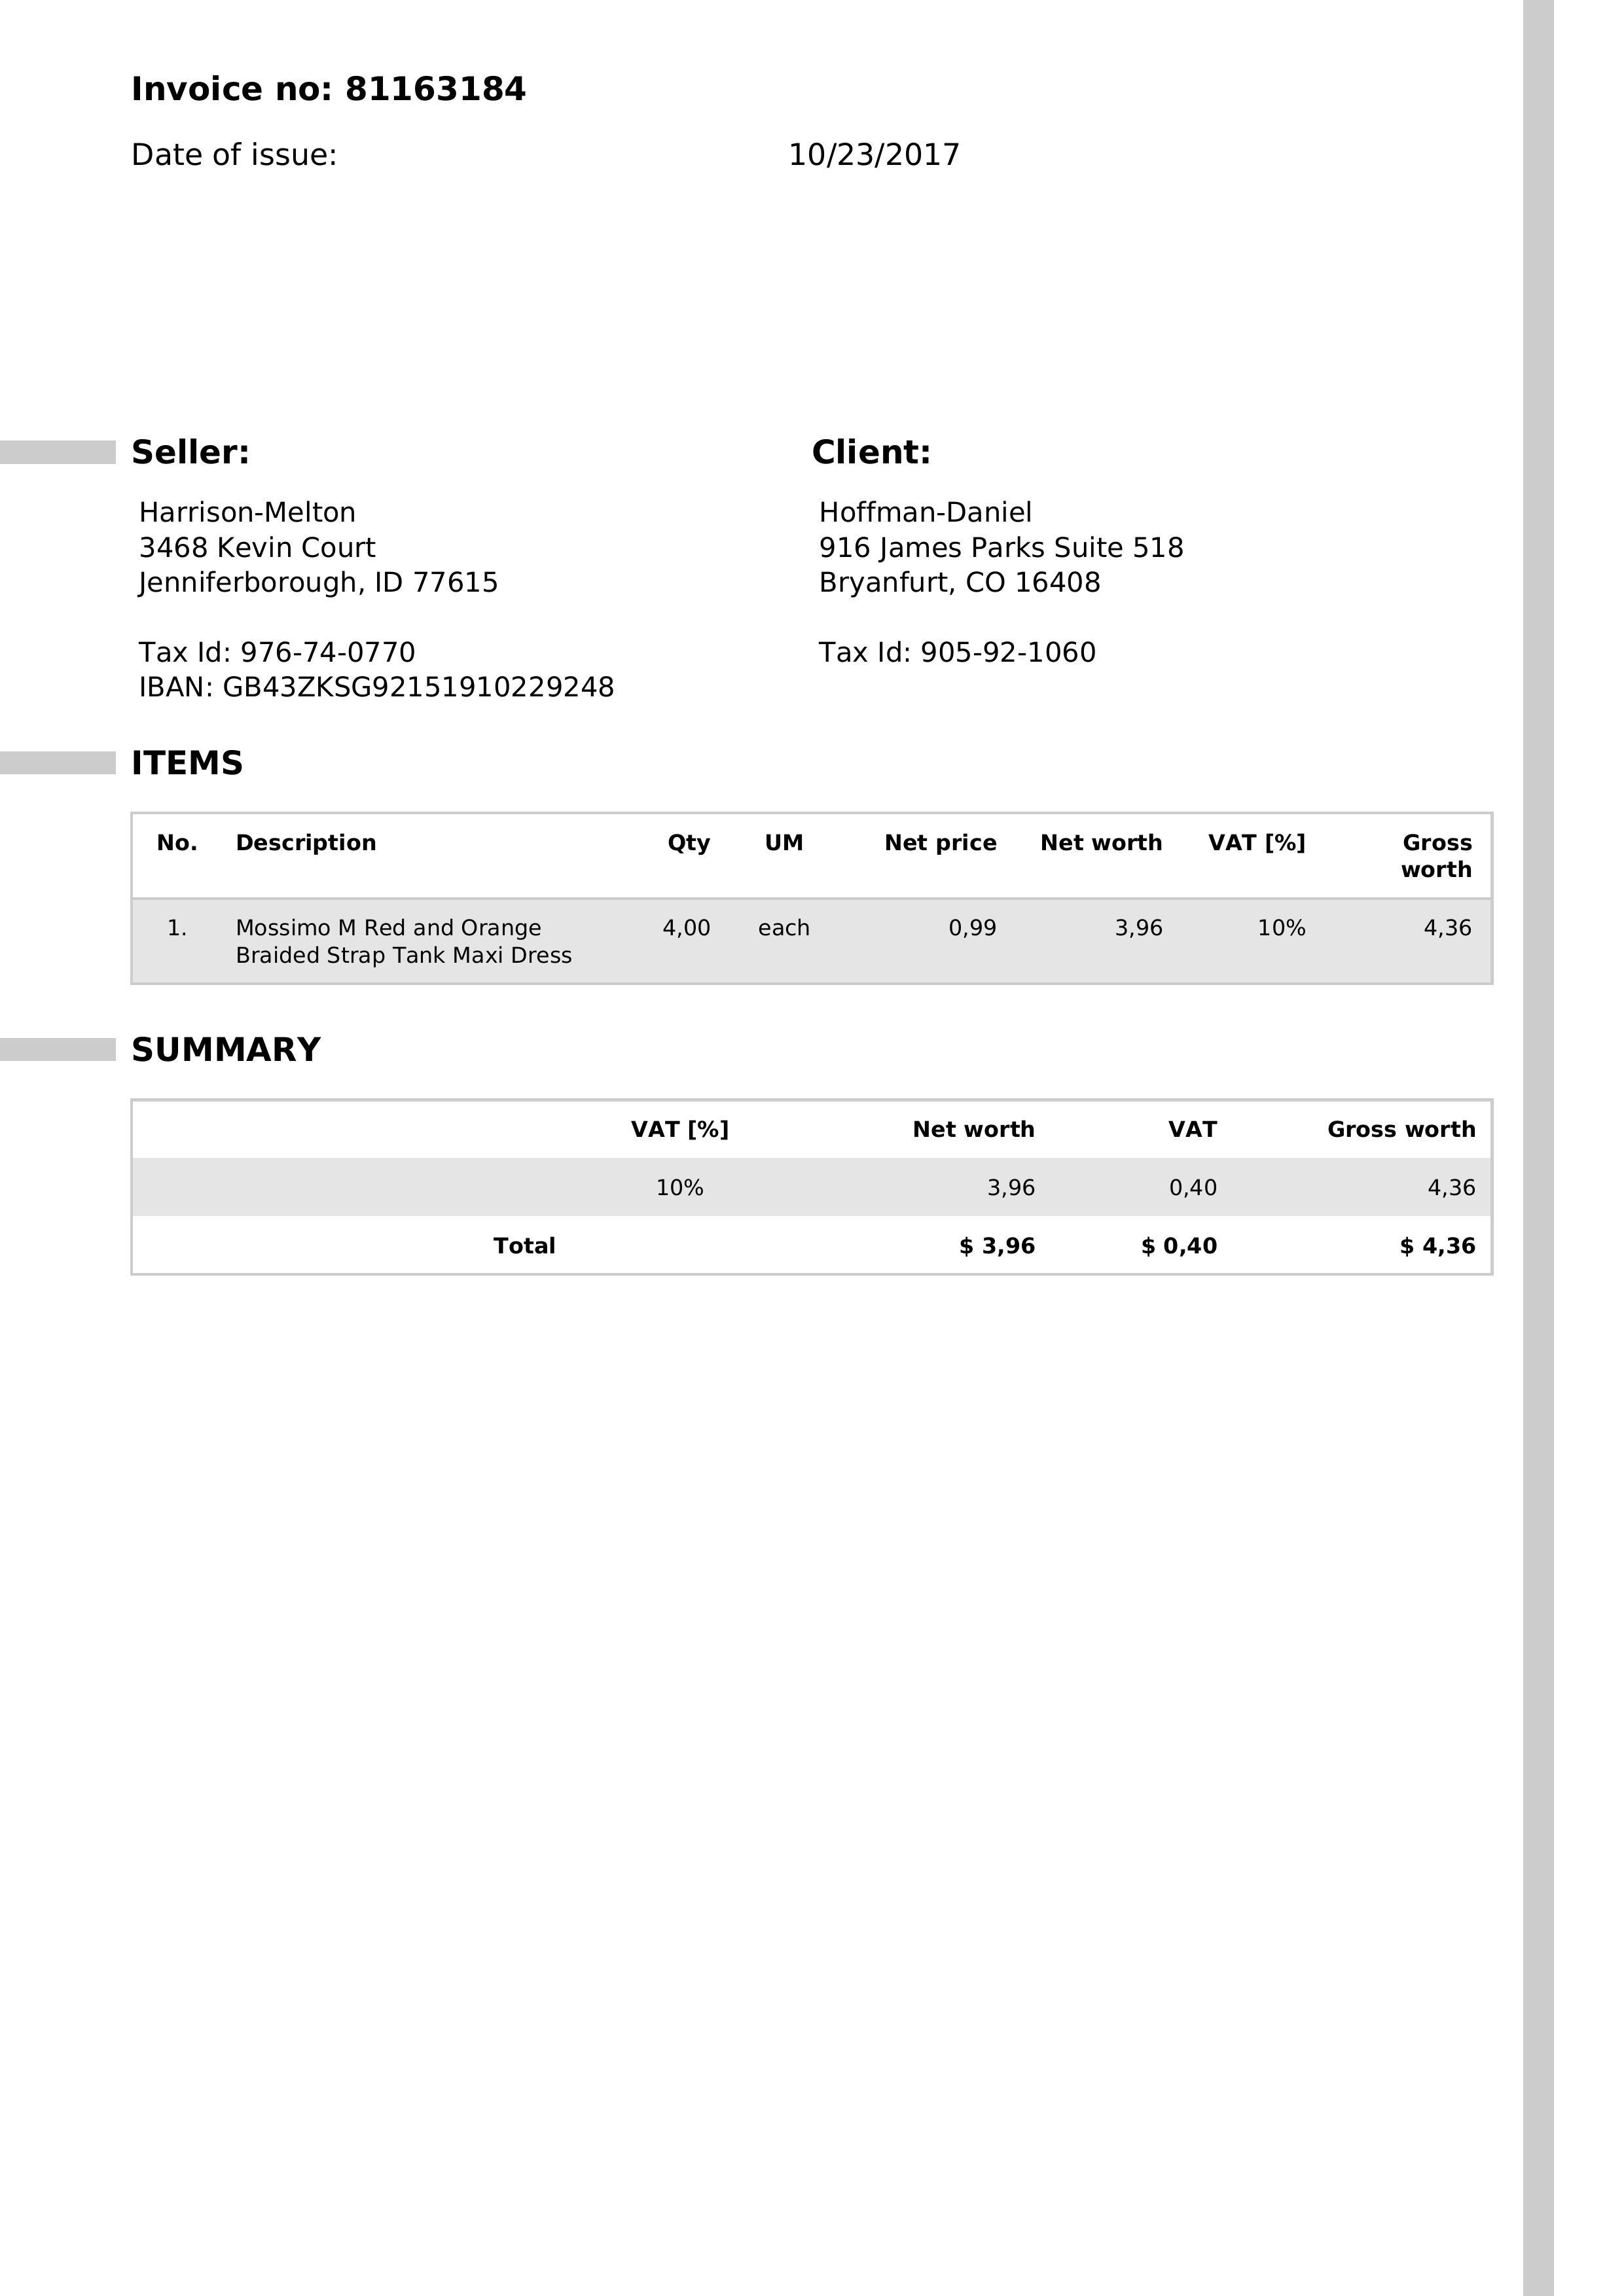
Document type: Invoice